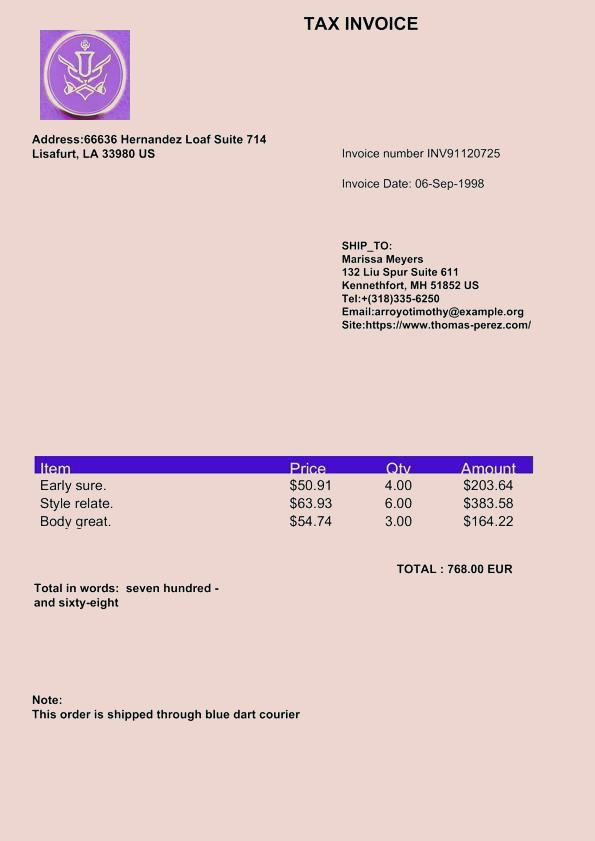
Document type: Invoice